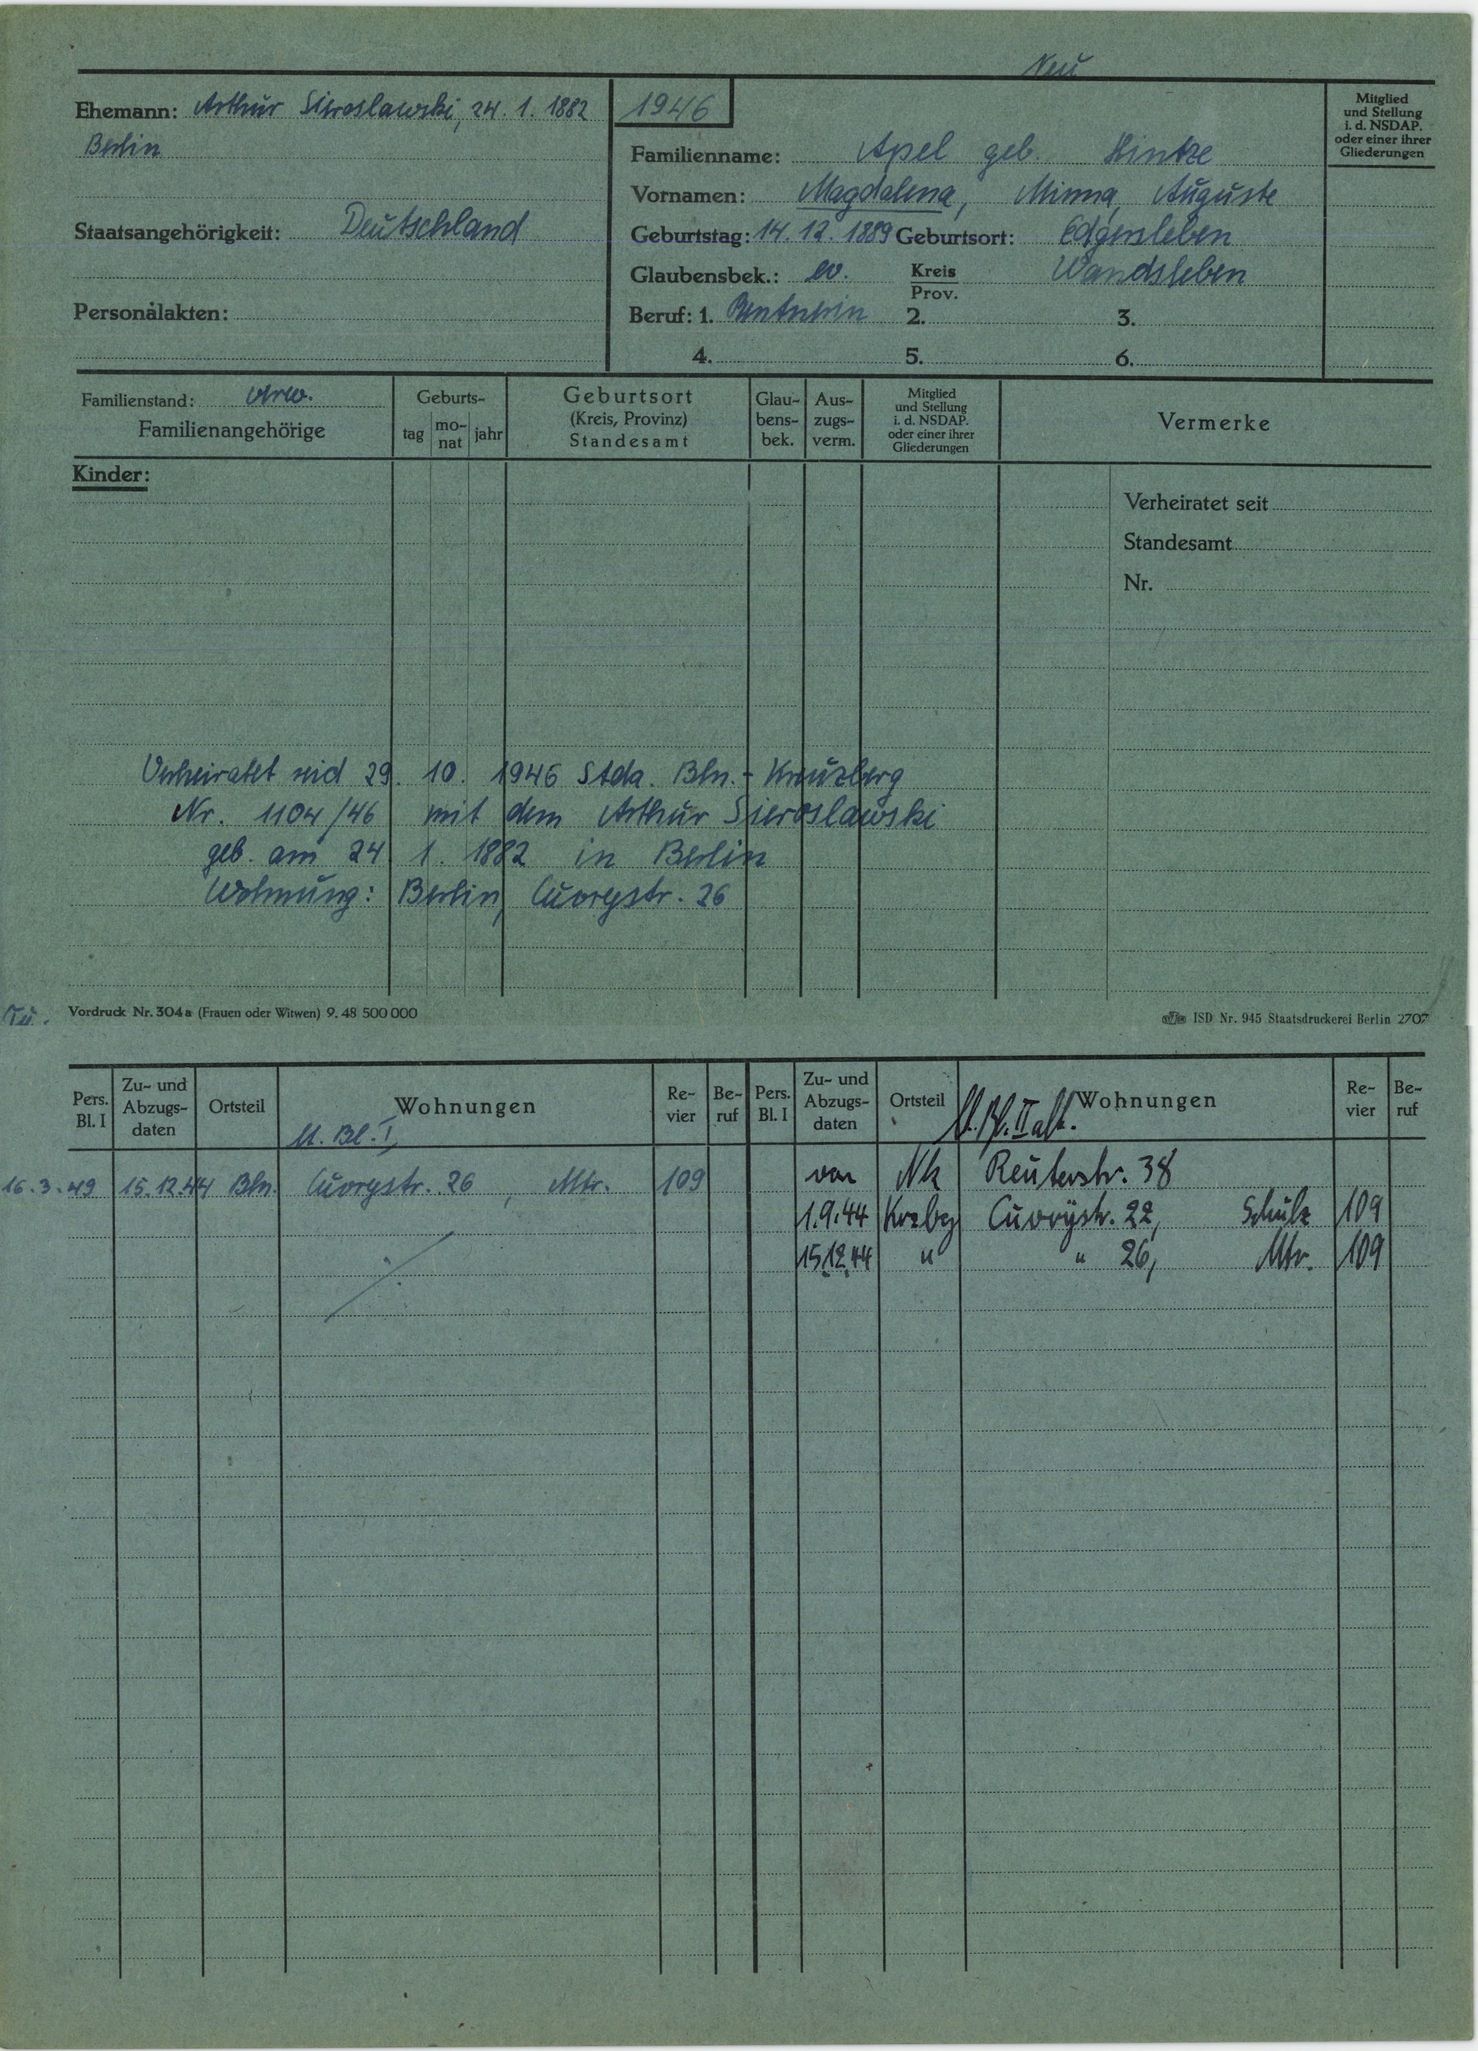
Apel geb. Hintze